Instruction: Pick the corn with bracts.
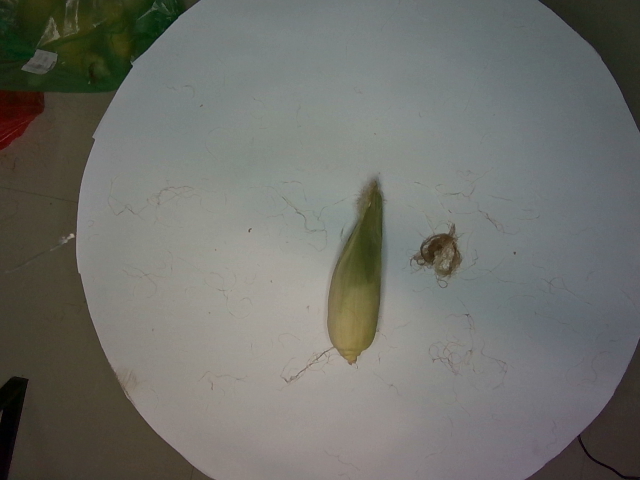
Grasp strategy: vertical